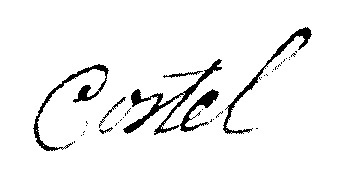
Signature of: claude marc costel